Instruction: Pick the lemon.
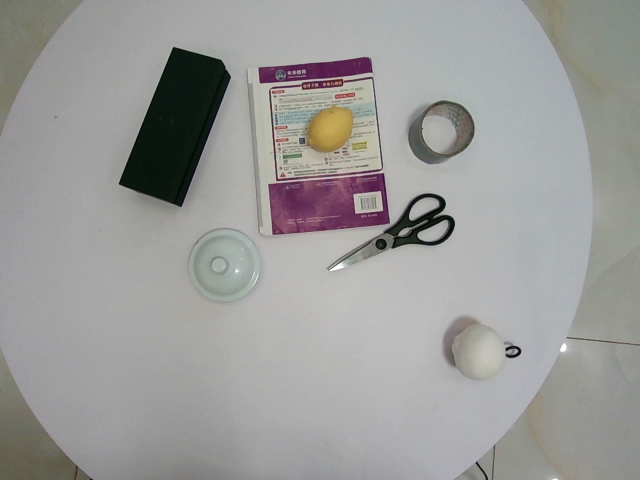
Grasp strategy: vertical